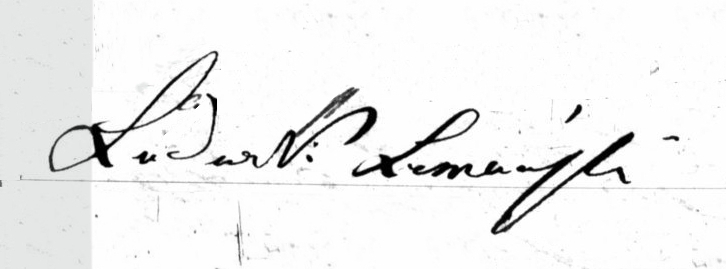
Signature of: q16573097